Patient: Female, age 28
A 28 years old female presented to ENT outdoor with complaint of growth over hard palate and pain in the lesion for 2 months. Patient had episodes of bleeding from the growth off and on. The growth was polypoidal, exophytic, firm and bled on touch. The general physical examination did not reveal any abnormality. However, she also had pain in left lower limb and was lethargic most of the times.
Her laboratory reports revealed the following: Hb- 9.6 gm/dl, TLC- 13000/cmm, DLC- P78 L18 M2 E2, platelets were normal. ESR 110 mm/hr, blood urea 35 mg%, S. Creatinine- 0.7 mg%. fungal stains and Xpert TB were negative.
Computed tomography (CT Scan) showed an evidence of heterogenously enhancing nodular oral cavity mass lesion causing destruction of hard palate and alveolar process of maxilla and it was bulging into the nasal cavity (Fig. 1). Further, CT head showed multiple lytic lesions in calvaria (Fig. 2). Positron Emission Tomography (PET) revealed hypermetabolic lytic lesions involving axial and appendicular skeleton. Keeping in view her symptomatology, Magnetic Resonance Imaging (MRI) of left knee was also performed which revealed diffuse marrow infiltrative disorder possibly leukemia or lymphoma. Biopsy from hard palate growth was done. It showed a diffuse infiltration by medium sized tumor cells, of plasmablastic morphology with fine reticular nuclear chromatin, large nucleus, with very little perinuclear hof (Fig. 3). Immunohistochemistry (IHC) Panel applied revealed strong positivity of tumor cells for kappa light chains, while these cells were lambda chains negative. CD 38 and CD 138 were also positive. CD20, CD5, CD 10, CD 3, BCL 6 and Cyclin D1 were negative. Ki67 index was high (60%). EBER (ebstein barr virus encoded RNA) was also negative, ruling out the differential of plasmablastic lymphoma (Fig. 4). So, a final diagnosis of plasmablastic myeloma was made.
Serum protein electrophoresis yielded hypoalbuminemia and M spike in gamma region (2.4 g/dl), further corroborating the diagnosis of plasma cell disorder. Thus, the diagnosis of plasmablastic myeloma was confirmed. The case was discussed in multidisciplinary tumor board. She was taken up for surgery followed by chemo-radiation. But unfortunately, she did not respond well to treatment and finally succumbed to her illness after 6 months.
Keywords: ceber, case report, extramedullary myeloma, multiple myeloma in young, plasmablastic lymphoma, plasmablastic myeloma
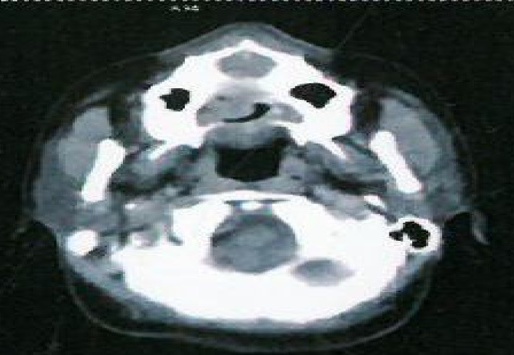
Image caption: CT scan showing heterogenously enhancing nodular lesion causing destruction of hard palate and alveolar process of maxilla.